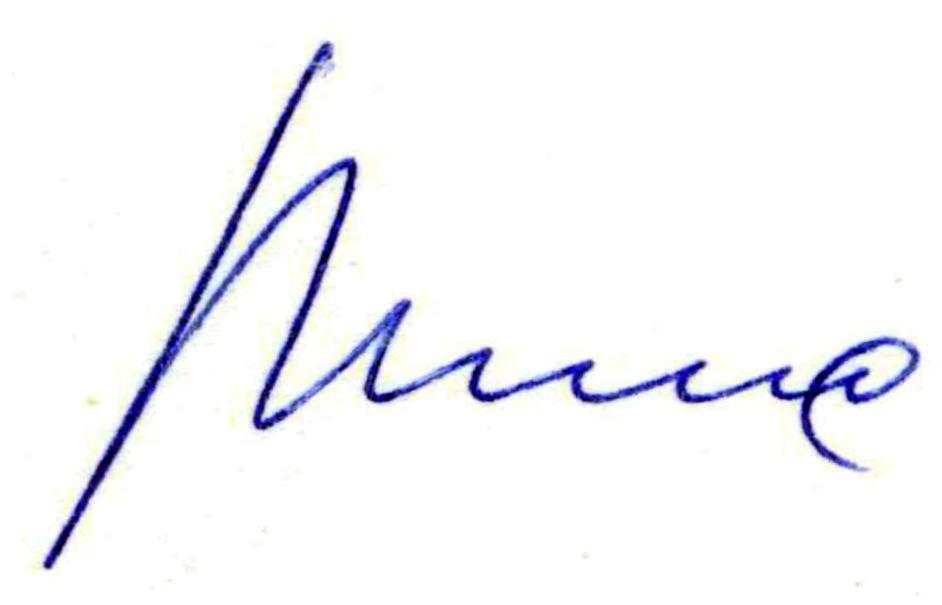
Signature of: yuri borisikhin